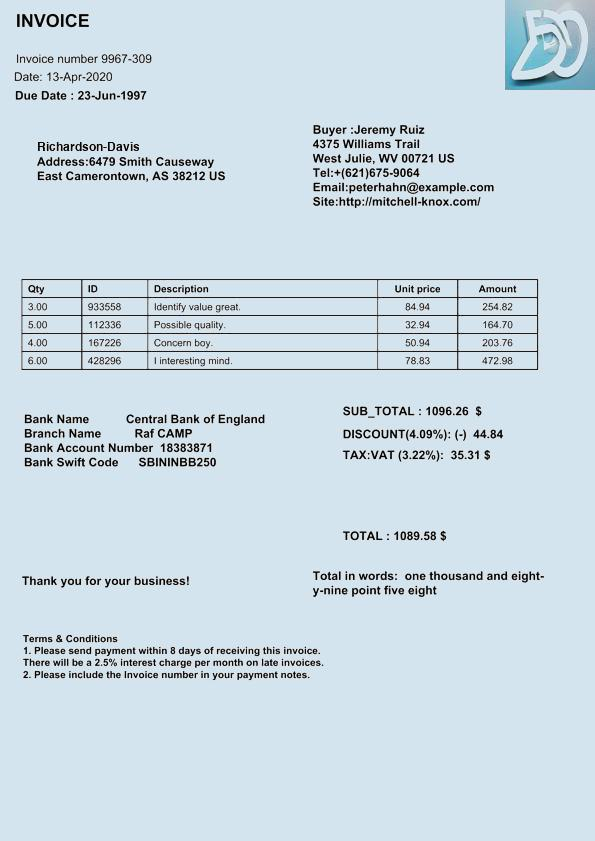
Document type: Invoice